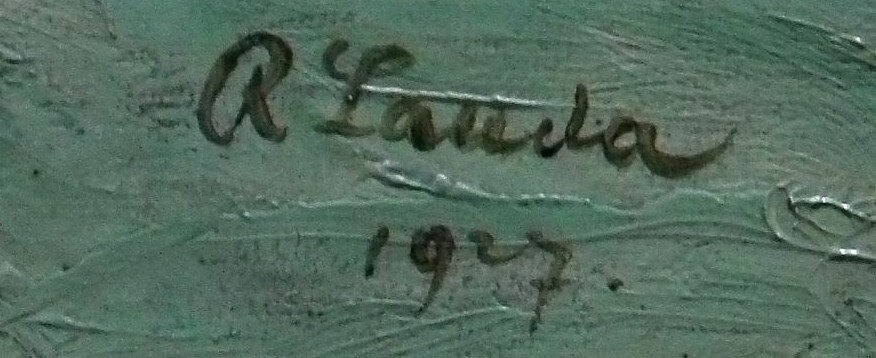
Signature of: richard lauda